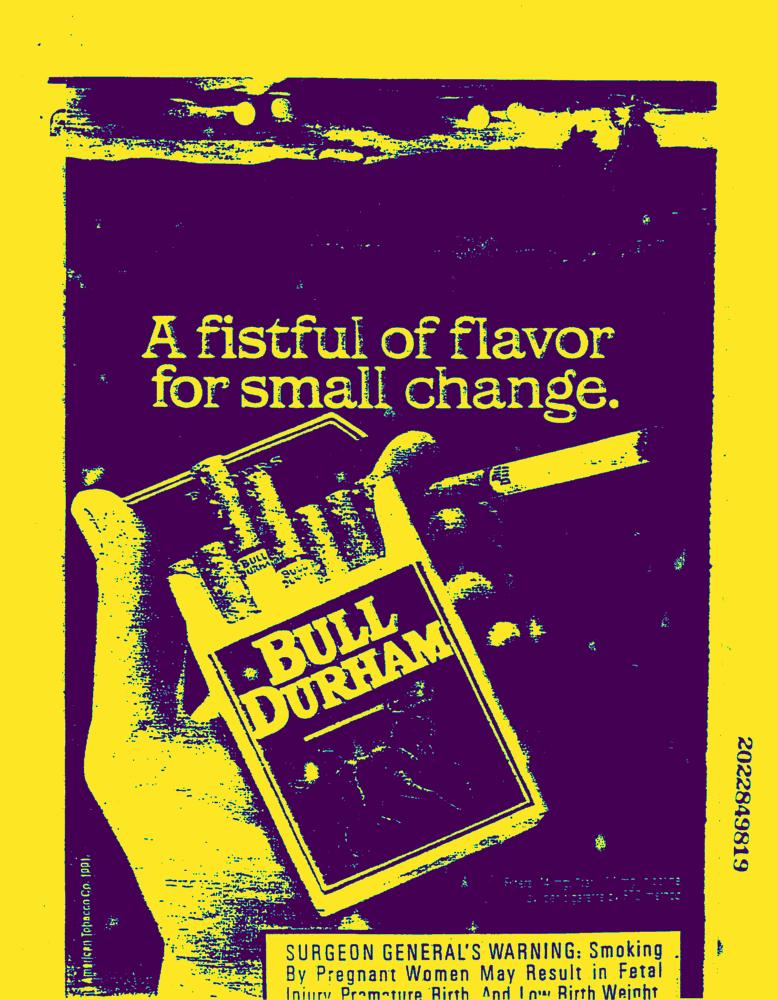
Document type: AD